Question: Talk about the condition:
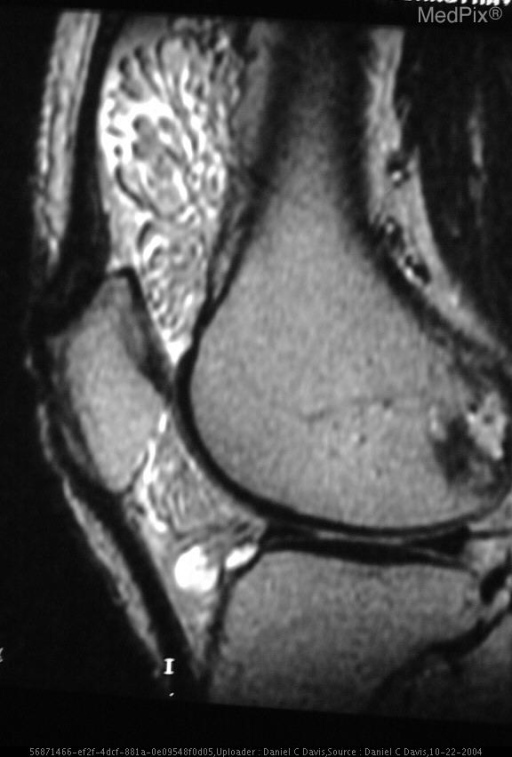
Answer: The disease is discussed as: Lipoma Arborescens is a tumor-like non-neoplastic process that affects the synovium.  Typically there is a villous-like hypertrophy of fat within the joint.  It produces a very characteristic arborizing (tree-like) pattern on MR imaging with typical fat signal within the lesion.  The knee is most commonly affected and the process is typically monoarticular.  Typically there is an associated effusion.  Patients present with slowly progressive joint swelling and pain.  Treatment: surgical excision.